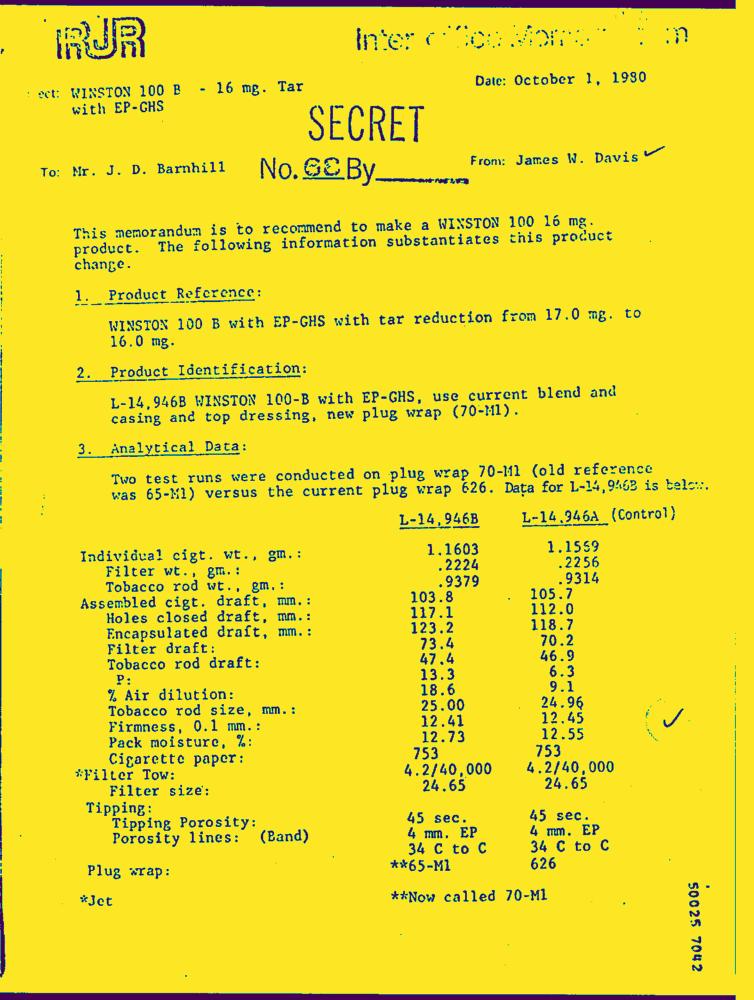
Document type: Letter-Doc